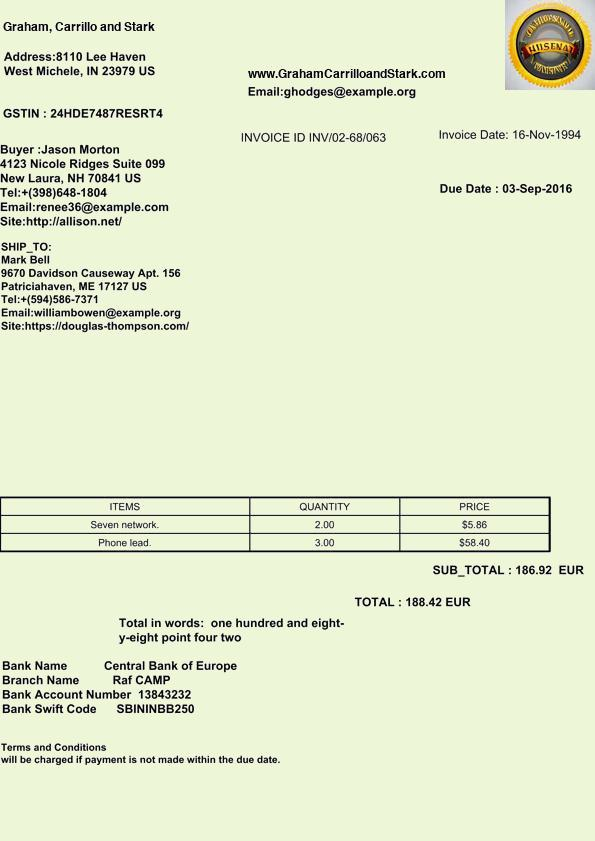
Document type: Invoice